Patient: Female, age 37
A 37-year-old woman with a past medical history of bacterial endocarditis of the pulmonic, mitral, and tricuspid valves due to intravenous drug abuse, with subsequent tricuspid valve replacement and pulmonary embolism presented to our Emergency Department (ED) complaining of generalized myalgias and shortness of breath. She had no history of congenital cardiac disease. Notes in the medical record indicated that she had baseline oxygen deprivation attributed to a historical diagnosis of pulmonary hypertension. In the ED, she was tachypneic, tachycardic, and had persistent oxygen saturations around 88% on room air mandating the need for oxygen via nasal cannula at 2 l/min. Upon physical exam, she was in moderate respiratory distress and diaphoretic. Cardiovascular examination revealed a harsh, blowing holosystolic grade IV/VI murmur noted at the left upper sternal border. The rest of her physical exam was unremarkable. A complete metabolic panel (CMP) showed no abnormalities and a complete blood count (CBC) showed only mild anemia. No arterial blood gases were tested. An electrocardiogram (EKG) demonstrated a right bundle branch block, but no other marked abnormalities. Due to suspicion for pulmonary embolism, a CT scan of the chest was performed. The CT scan was negative for pulmonary embolism, but did reveal an anomalous vein connecting the left brachiocephalic vein to the left superior pulmonary vein [Figures 1 and 2 and Video 1]. The CT study demonstrated intravenously administered contrast passing from the left brachiocephalic vein through the anomalous vessel into the left superior pulmonary vein to the left atrium, indicating a right-to-left shunt via the anomalous vein. The anomalous vein measured 9 mm in maximum diameter. Subsequently, transthoracic and transesophageal echocardiography was performed. This demonstrated dilatation of the right atrium and right ventricle, severe tricuspid valve regurgitation, and elevated right ventricular pressure estimated at 30 mm Hg. The inferior vena cava was dilated without respiratory variation, also consistent with elevated right atrial pressure. A small fistula between the ascending aorta and the right ventricle was also seen likely secondary to endocarditis. In retrospect, this fistula was not visible on CT due to streak artifacts from the previous tricuspid valve prosthesis. Agitated saline injection showed appearance of bubbles in the left atrium from the left superior pulmonary vein, confirming an intrapulmonary right-to-left shunt. MRI of the anomalous vein was also performed to evaluate the flow characteristics [Figure 3]. As the patient was claustrophobic, only a limited evaluation of the anomalous vein could be performed. The study demonstrated monophasic, inferiorly directed flow within the vessel toward the left superior pulmonary vein, with the flow calculated as 20 ml per heartbeat.
Shortly after admission, treatment was started for bacterial endocarditis and subsequent blood cultures were positive for Escherichia coli. Her symptoms were attributed to bacterial endocarditis and right-heart overload secondary to the severe tricuspid valve regurgitation and the small fistula between the aortic root and the right ventricle. Right-to-left shunting through the anomalous pulmonary vessel was also believed to further exacerbate her hypoxia. No interventions were undertaken with regard to the anomalous vessel during the patient's hospital course. The patient left the hospital against medical advice before completion of therapy and was lost to follow-up.
Keywords: computed tomography, levoatriocardinal vein, magnetic resonance imaging, partial anomalous pulmonary venous connection, right-to-left shunt
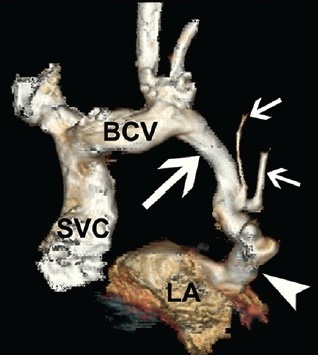
Image caption: 37-year-old female who presented with dyspnea and hypoxia with a diagnosis of levoatriocardinal vein. Reformatted images from chest CT scan demonstrate the abnormal vessel. (b) Volume-rendered image from an anterior perspective shows the levoatriocardinal vein (large arrow) connecting the left brachiocephalic vein (BCV) to the left superior pulmonary vein (arrowhead). Note small pulmonary venous branches (small arrows) connecting to the anomalous vessel. SVC = Superior vena cava; LA = Left atrium.